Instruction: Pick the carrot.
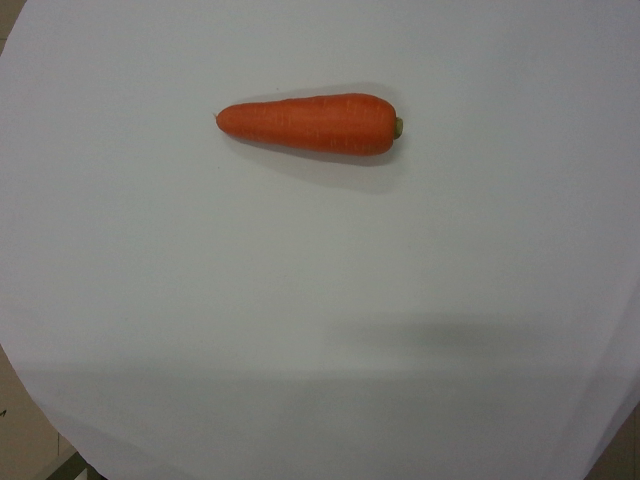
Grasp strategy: vertical